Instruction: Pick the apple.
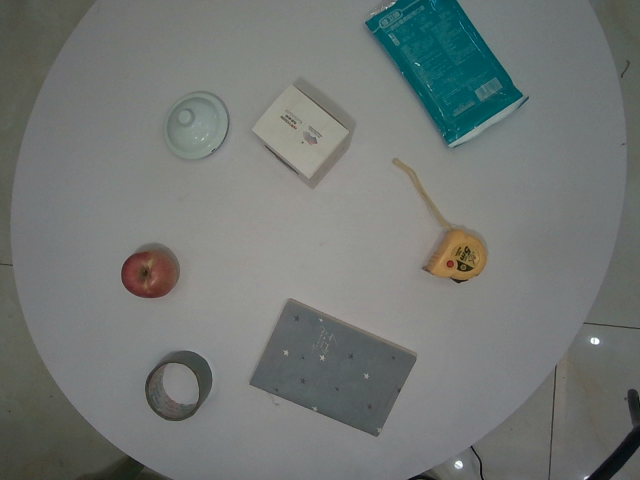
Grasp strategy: vertical